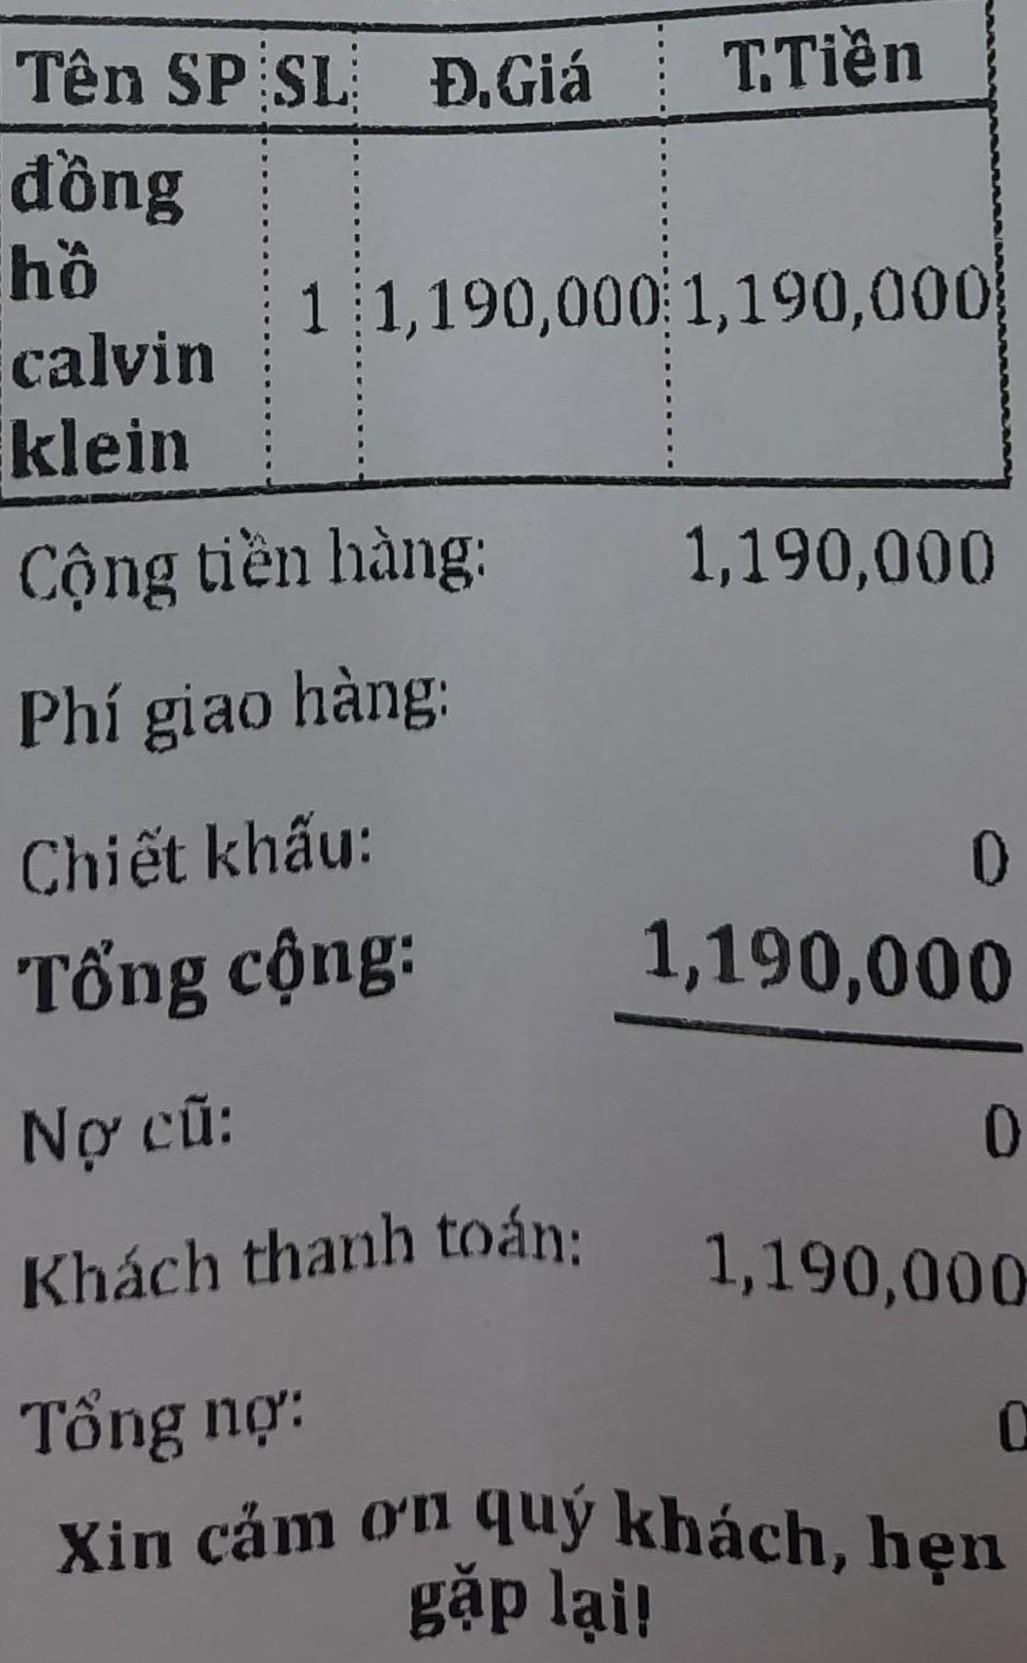
<table>
<tr>
<th>Tên SP</th>
<th>SL</th>
<th>Đ.Giá</th>
<th>T.Tiền</th>
</tr>
<tr>
<td>đồng hồ calvin klein</td>
<td>1</td>
<td>1,190,000</td>
<td>1,190,000</td>
</tr>
</table>

Cộng tiền hàng: 1,190,000

Phí giao hàng:

Chiết khấu: 0

Tổng cộng: 1,190,000

Nợ cũ: 0

Khách thanh toán: 1,190,000

Tổng nợ: 0

Xin cảm ơn quý khách, hẹn gặp lại!